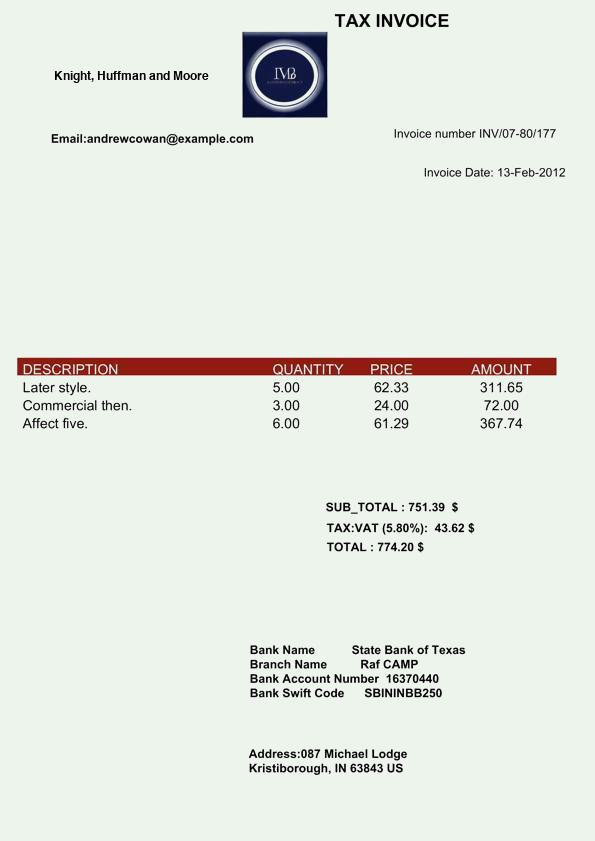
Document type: Invoice